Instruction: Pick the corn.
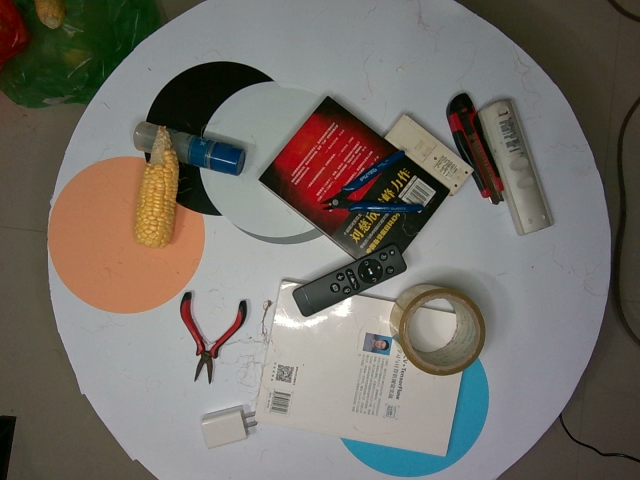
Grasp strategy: vertical